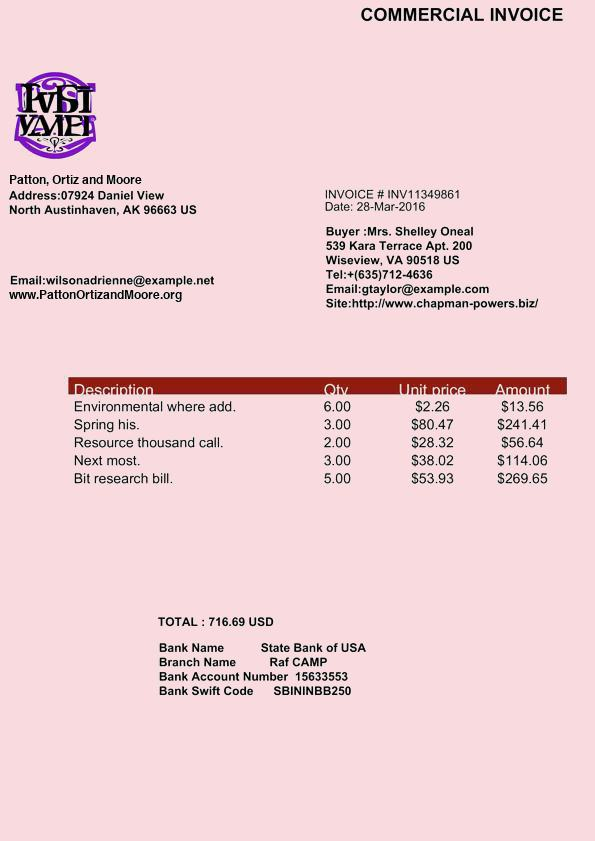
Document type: Invoice